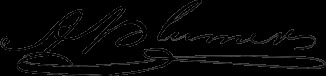
Signature of: arnold plumer